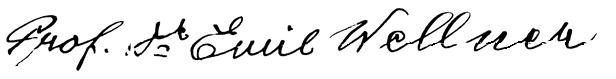
Signature of: q128765477